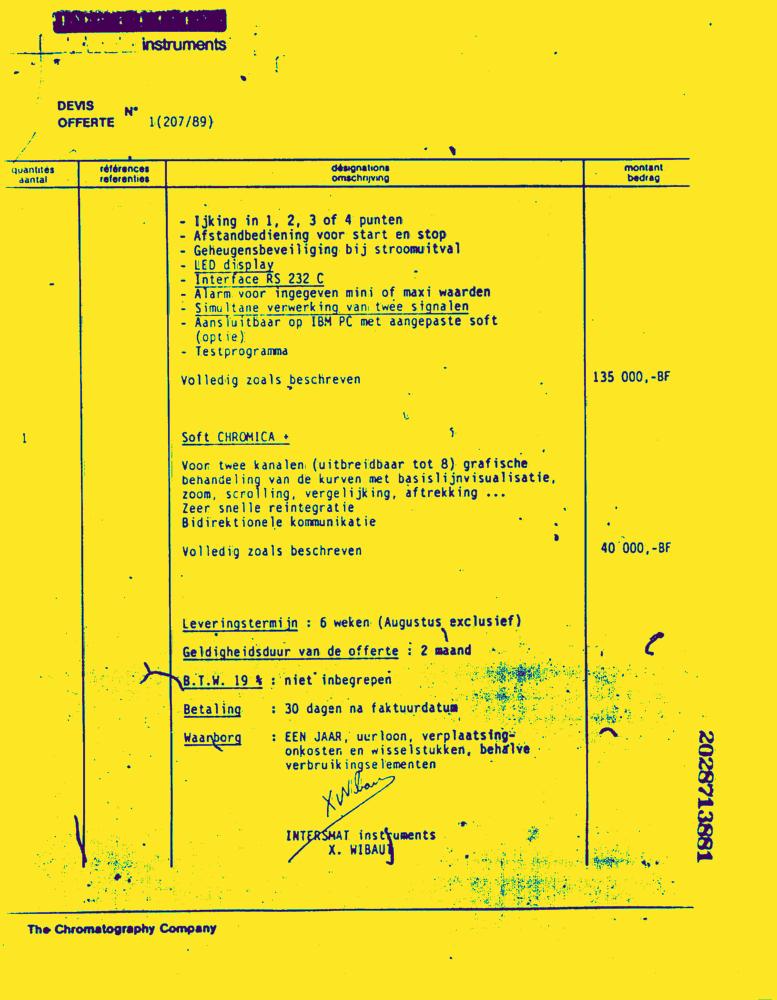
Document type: Invoice-Doc